Question: What appears to be the issue?
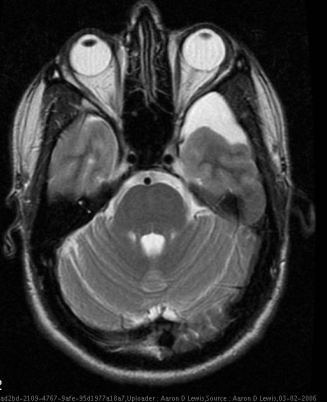
Answer: The findings suggest MRI for Internal Auditory Canal
1.  Incidentally noted anterior left temporal fossa arachnoid cyst.
2.  No evidence of retrocochlear or temporal bone-based pathology.
3.  Sinusitis within both maxillary sinuses as well as fluid within the left mastoid air cells.. Cystic lesion anterior to the left temporal lobe, measuring about 3.0 x 3.0 x 3.5 cm, which follows signal characteristics of CSF on all sequences and is consistent with an arachnoid cyst.. The patient might have a history of 27 year old man with bilateral hearing loss after surgical removal of a PE tube stuck behind his left TM.  He underwent an MRI of the internal auditory canals for further follow up..